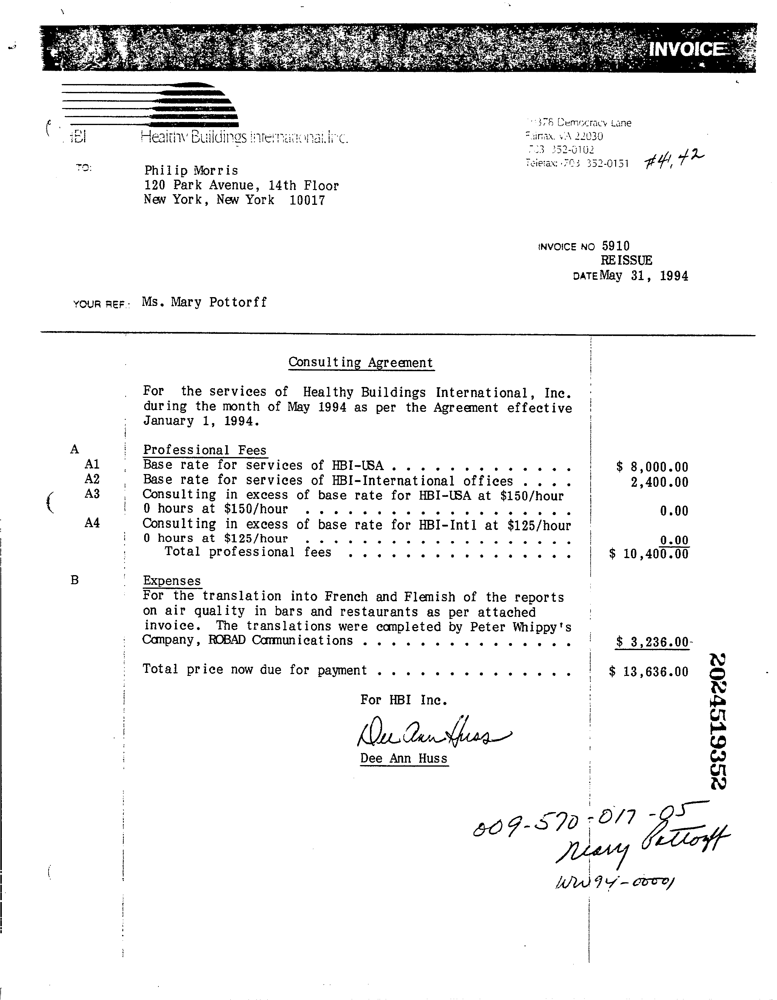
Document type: Invoice